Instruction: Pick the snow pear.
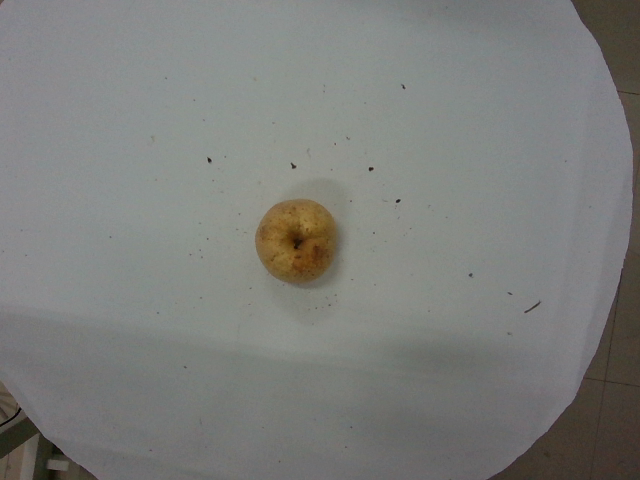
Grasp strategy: vertical